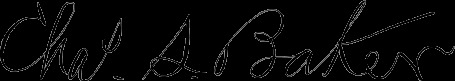
Signature of: charles simeon baker